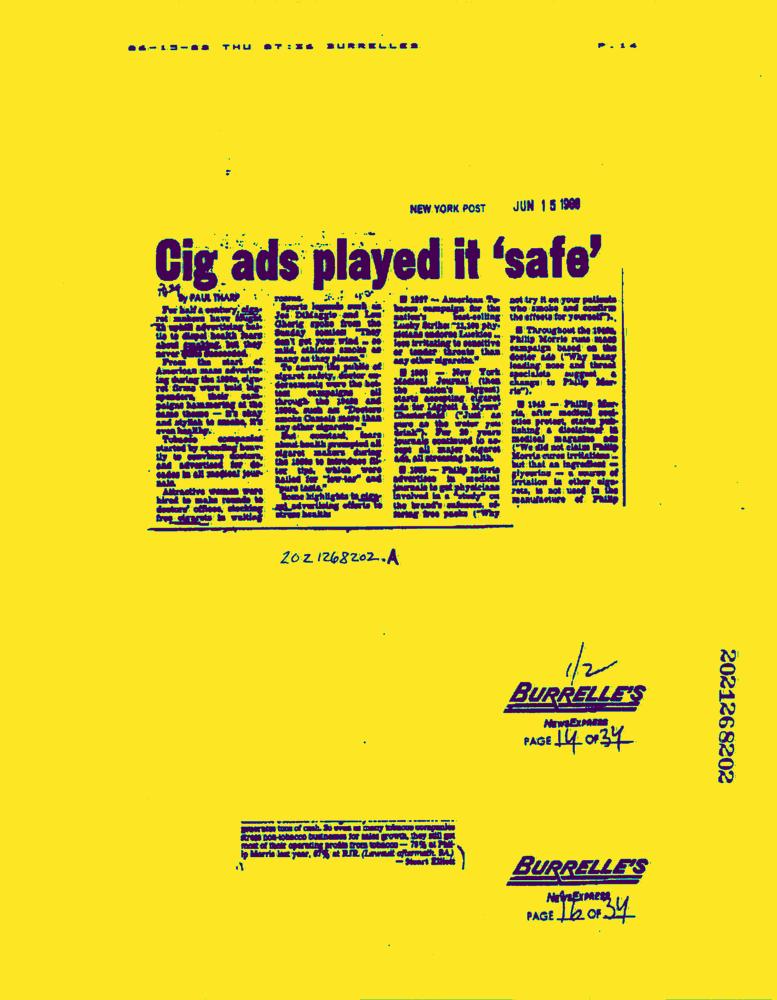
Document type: News-Article